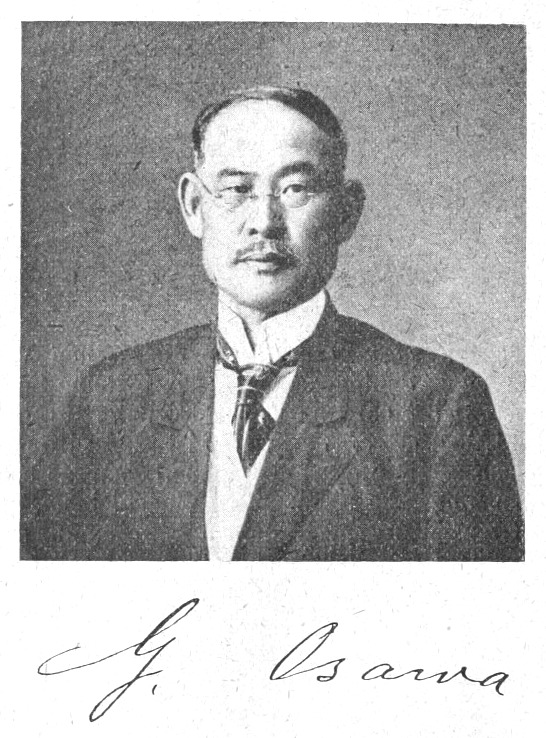
Signature of: g osawa